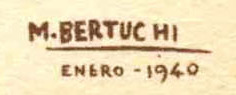
Signature of: mariano bertuchi